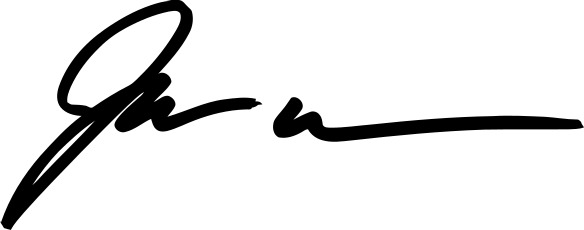
Signature of: jason crow